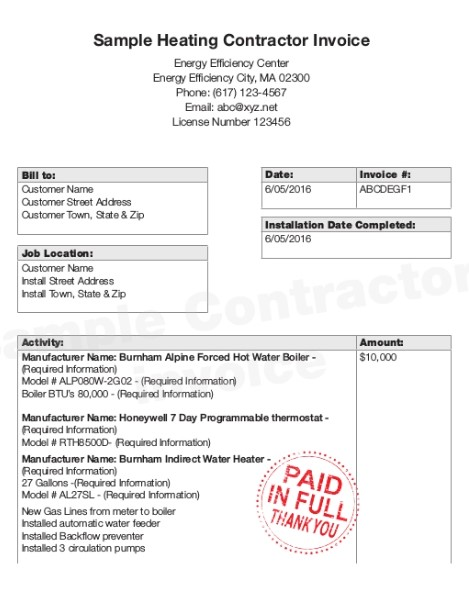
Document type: Invoice